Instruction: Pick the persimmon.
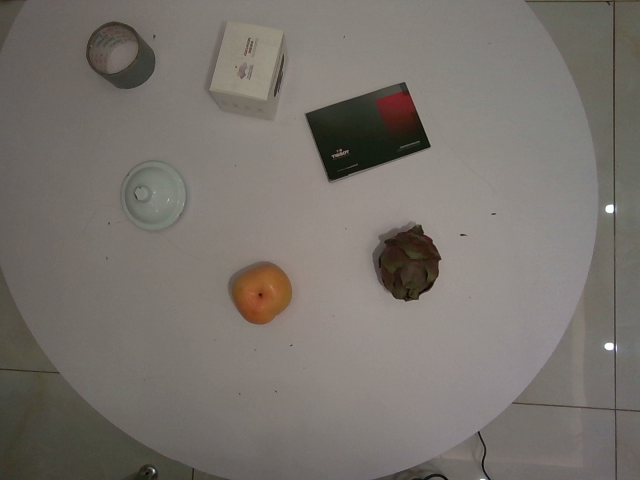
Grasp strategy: vertical